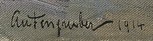
Signature of: jan autengruber